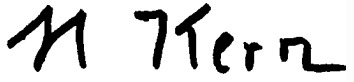
Signature of: melchior kern